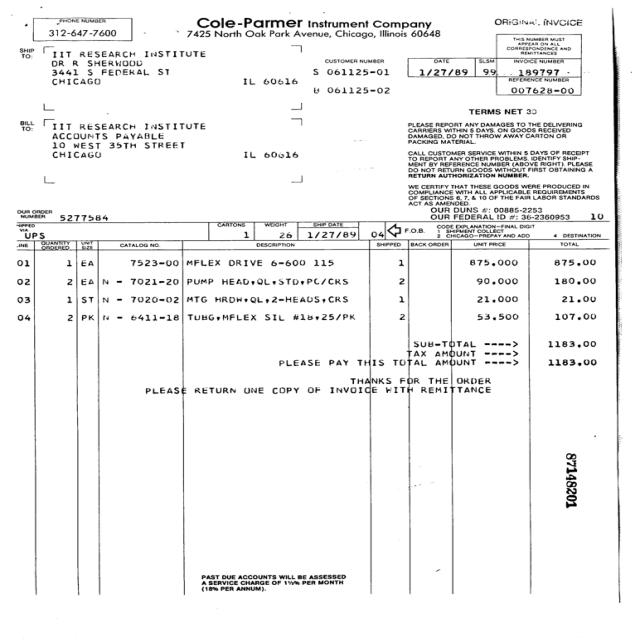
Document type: Invoice